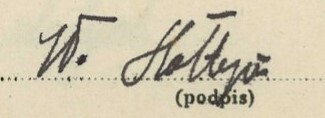
Signature of: wincenty hołtyn